Question: What was observed in the imaging?
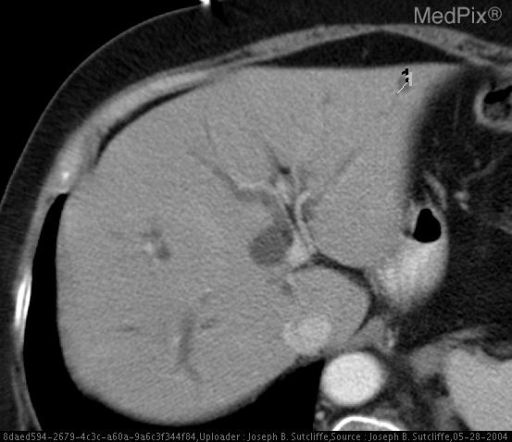
Answer: The imaging shows The images through the level of the liver and porta hepatis demonstrate extrahepatic and intrahepatic biliary ductal dilatation. Images through the level of the pancreas demonstrate a 3cm mass in the head of the pancreas. Pelvic images demonstrate thrombi within the right common iliac and left common femoral vein. Contrast enhanced axial CT through the level of the liver. Can you describe the findings?.